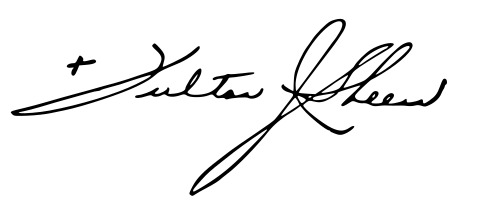
Signature of: fulton j sheen